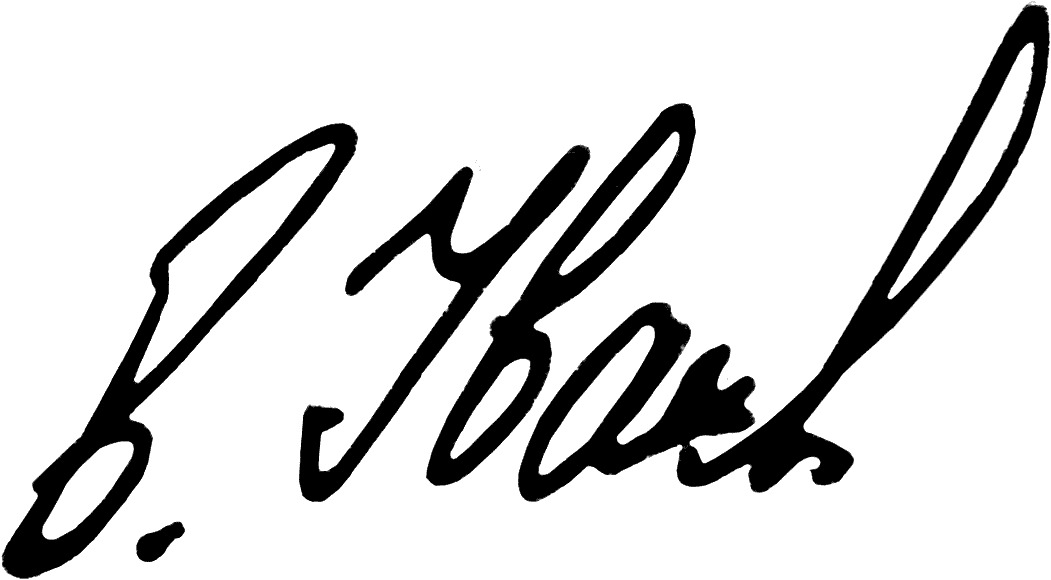
Signature of: volodymyr ivashko